Question: What appears to be the issue?
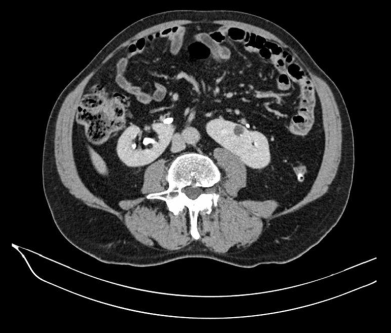
Answer: The findings suggest •  Parenchymal bridge ("isthmus") connecting the inferior poles of both kidneys = Horseshoe kidneys
•  Complete duplication of the right ureter.
•  a 0.7 x 0.3 cm fat containing lesion in the inferior pole of the left kidney.
•  Multiple tiny calcifications bilaterally.
•  1.3cm cyst in the anterior aspect of the left kidney, containing a small calcification on its edge.. There are a few small renal cysts in this Horseshoe kidney.. The patient might have a history of 78 year old man with new onset of painless hematuria.  There is no significant past medical history..